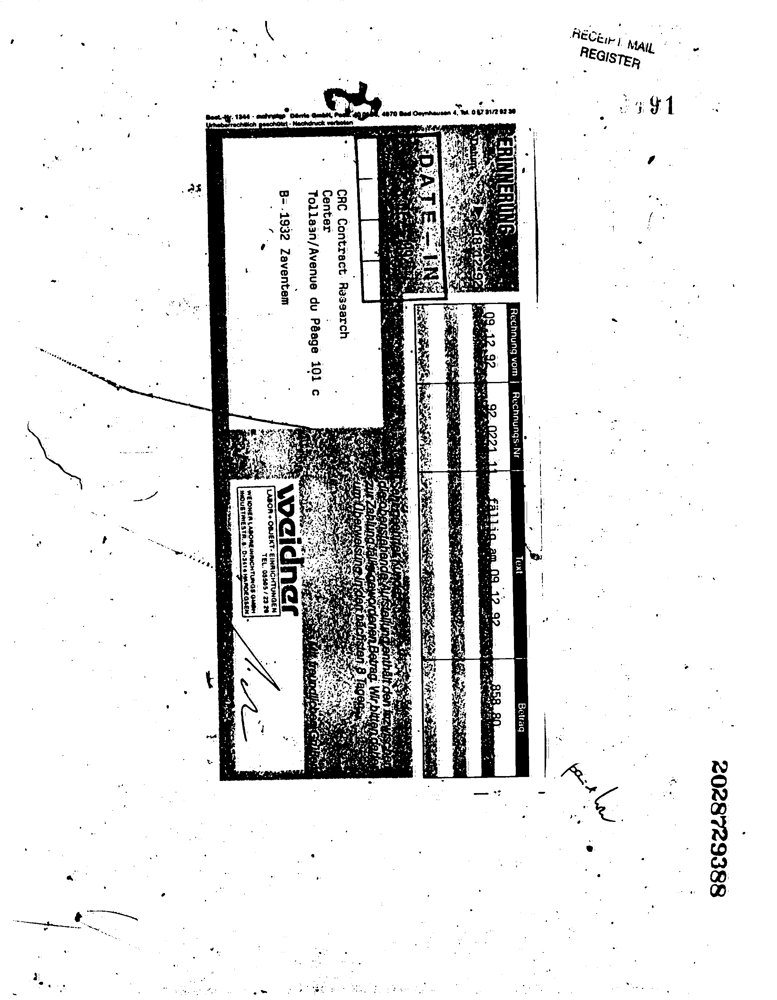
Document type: Invoice